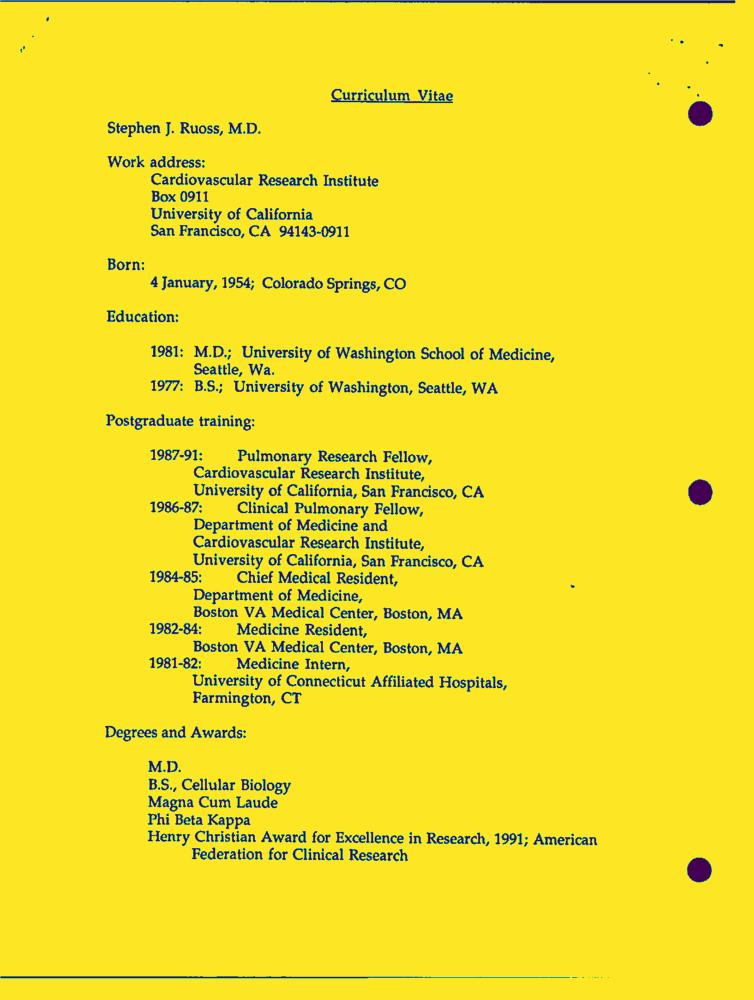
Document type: Resume-Doc